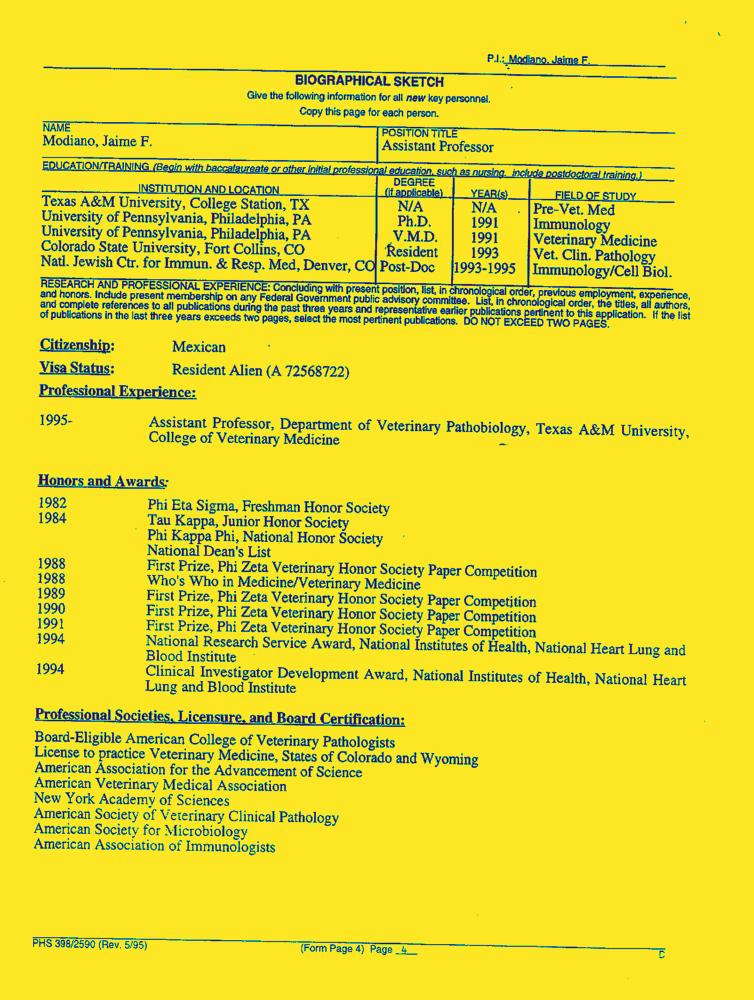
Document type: Resume-Doc